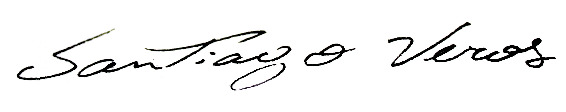
Signature of: santiago veros